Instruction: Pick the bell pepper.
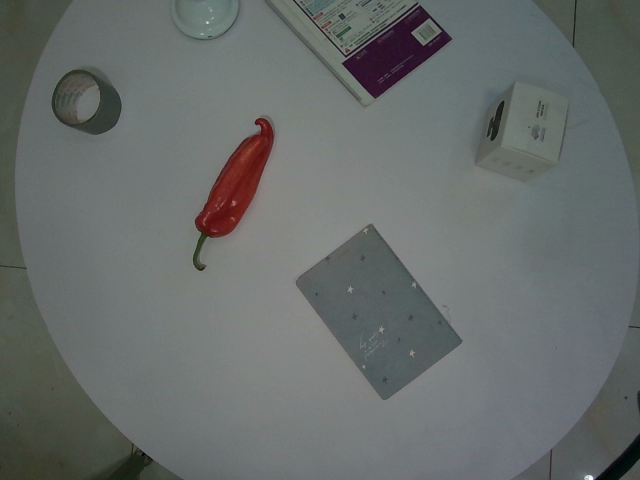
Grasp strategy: vertical